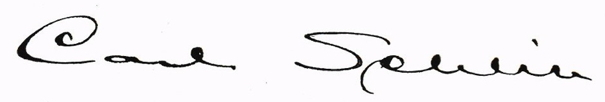
Signature of: carl sehlin